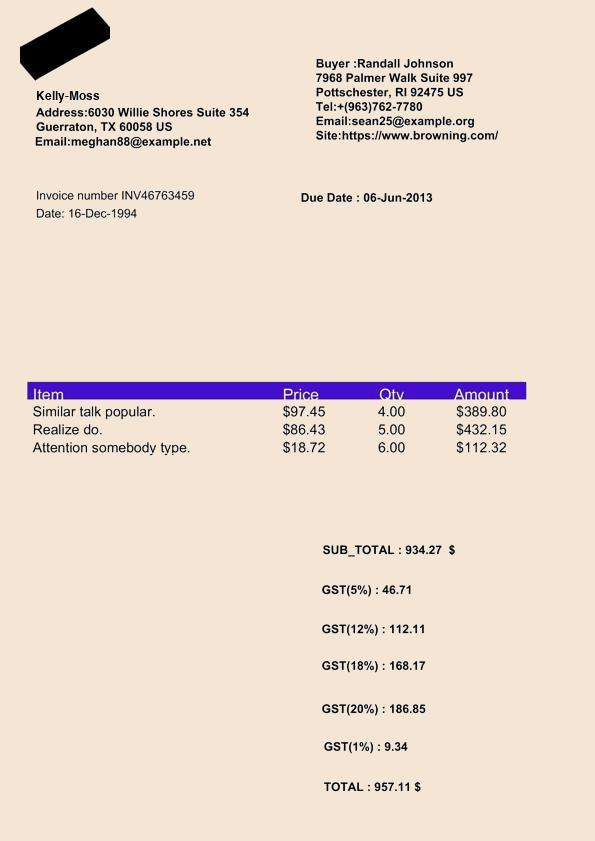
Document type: Invoice